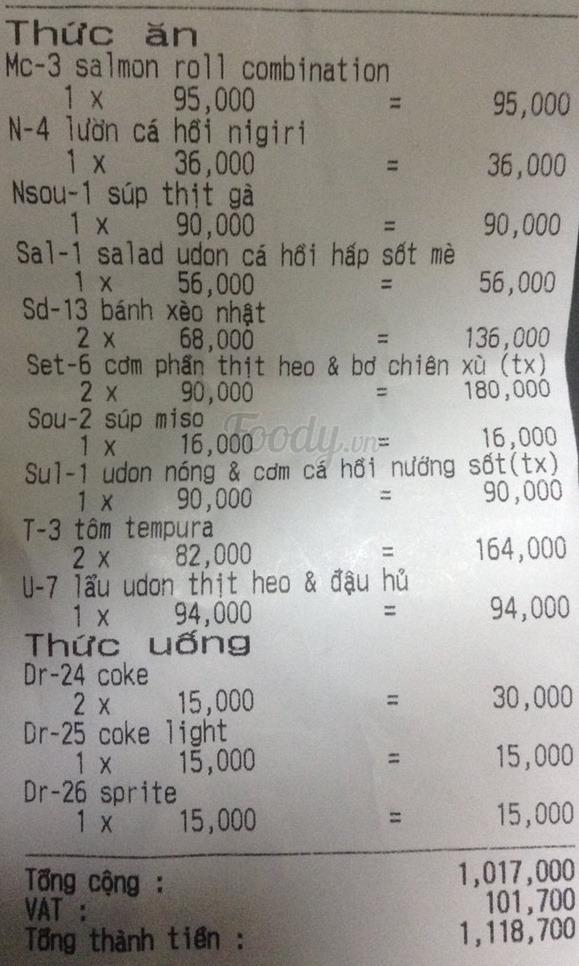
Thức ăn
Mc-3 salmon roll combination
1 x 95,000 = 95,000
N-4 lườn cá hồi nigiri
1 x 36,000 = 36,000
Nsou-1 súp thịt gà
1 x 90,000 = 90,000
Sal-1 salad udon cá hồi hấp sốt mè
1 x 56,000 = 56,000
Sd-13 bánh xèo nhật
2 x 68,000 = 136,000
Set-6 cơm phần thịt heo & bơ chiên xù (tx)
2 x 90,000 = 180,000
Sou-2 súp miso
1 x 16,000 = 16,000
Sul-1 udon nóng & cơm cá hồi nướng sốt(tx)
1 x 90,000 = 90,000
T-3 tôm tempura
2 x 82,000 = 164,000
U-7 lẩu udon thịt heo & đậu hũ
1 x 94,000 = 94,000
Thức uống
Dr-24 coke
2 x 15,000 = 30,000
Dr-25 coke light
1 x 15,000 = 15,000
Dr-26 sprite
1 x 15,000 = 15,000

Tổng cộng : 1,017,000
VAT : 101,700
Tổng thành tiền : 1,118,700